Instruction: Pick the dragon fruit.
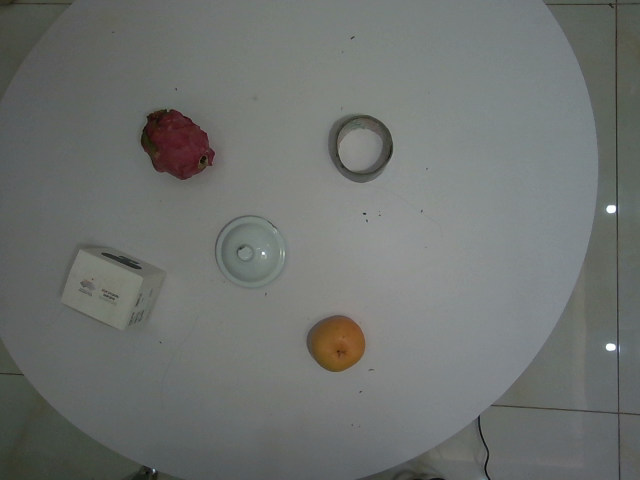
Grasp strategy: vertical